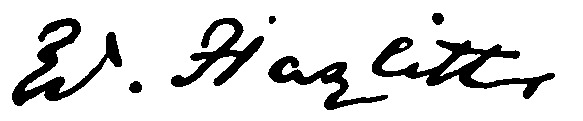
Signature of: william hazlitt